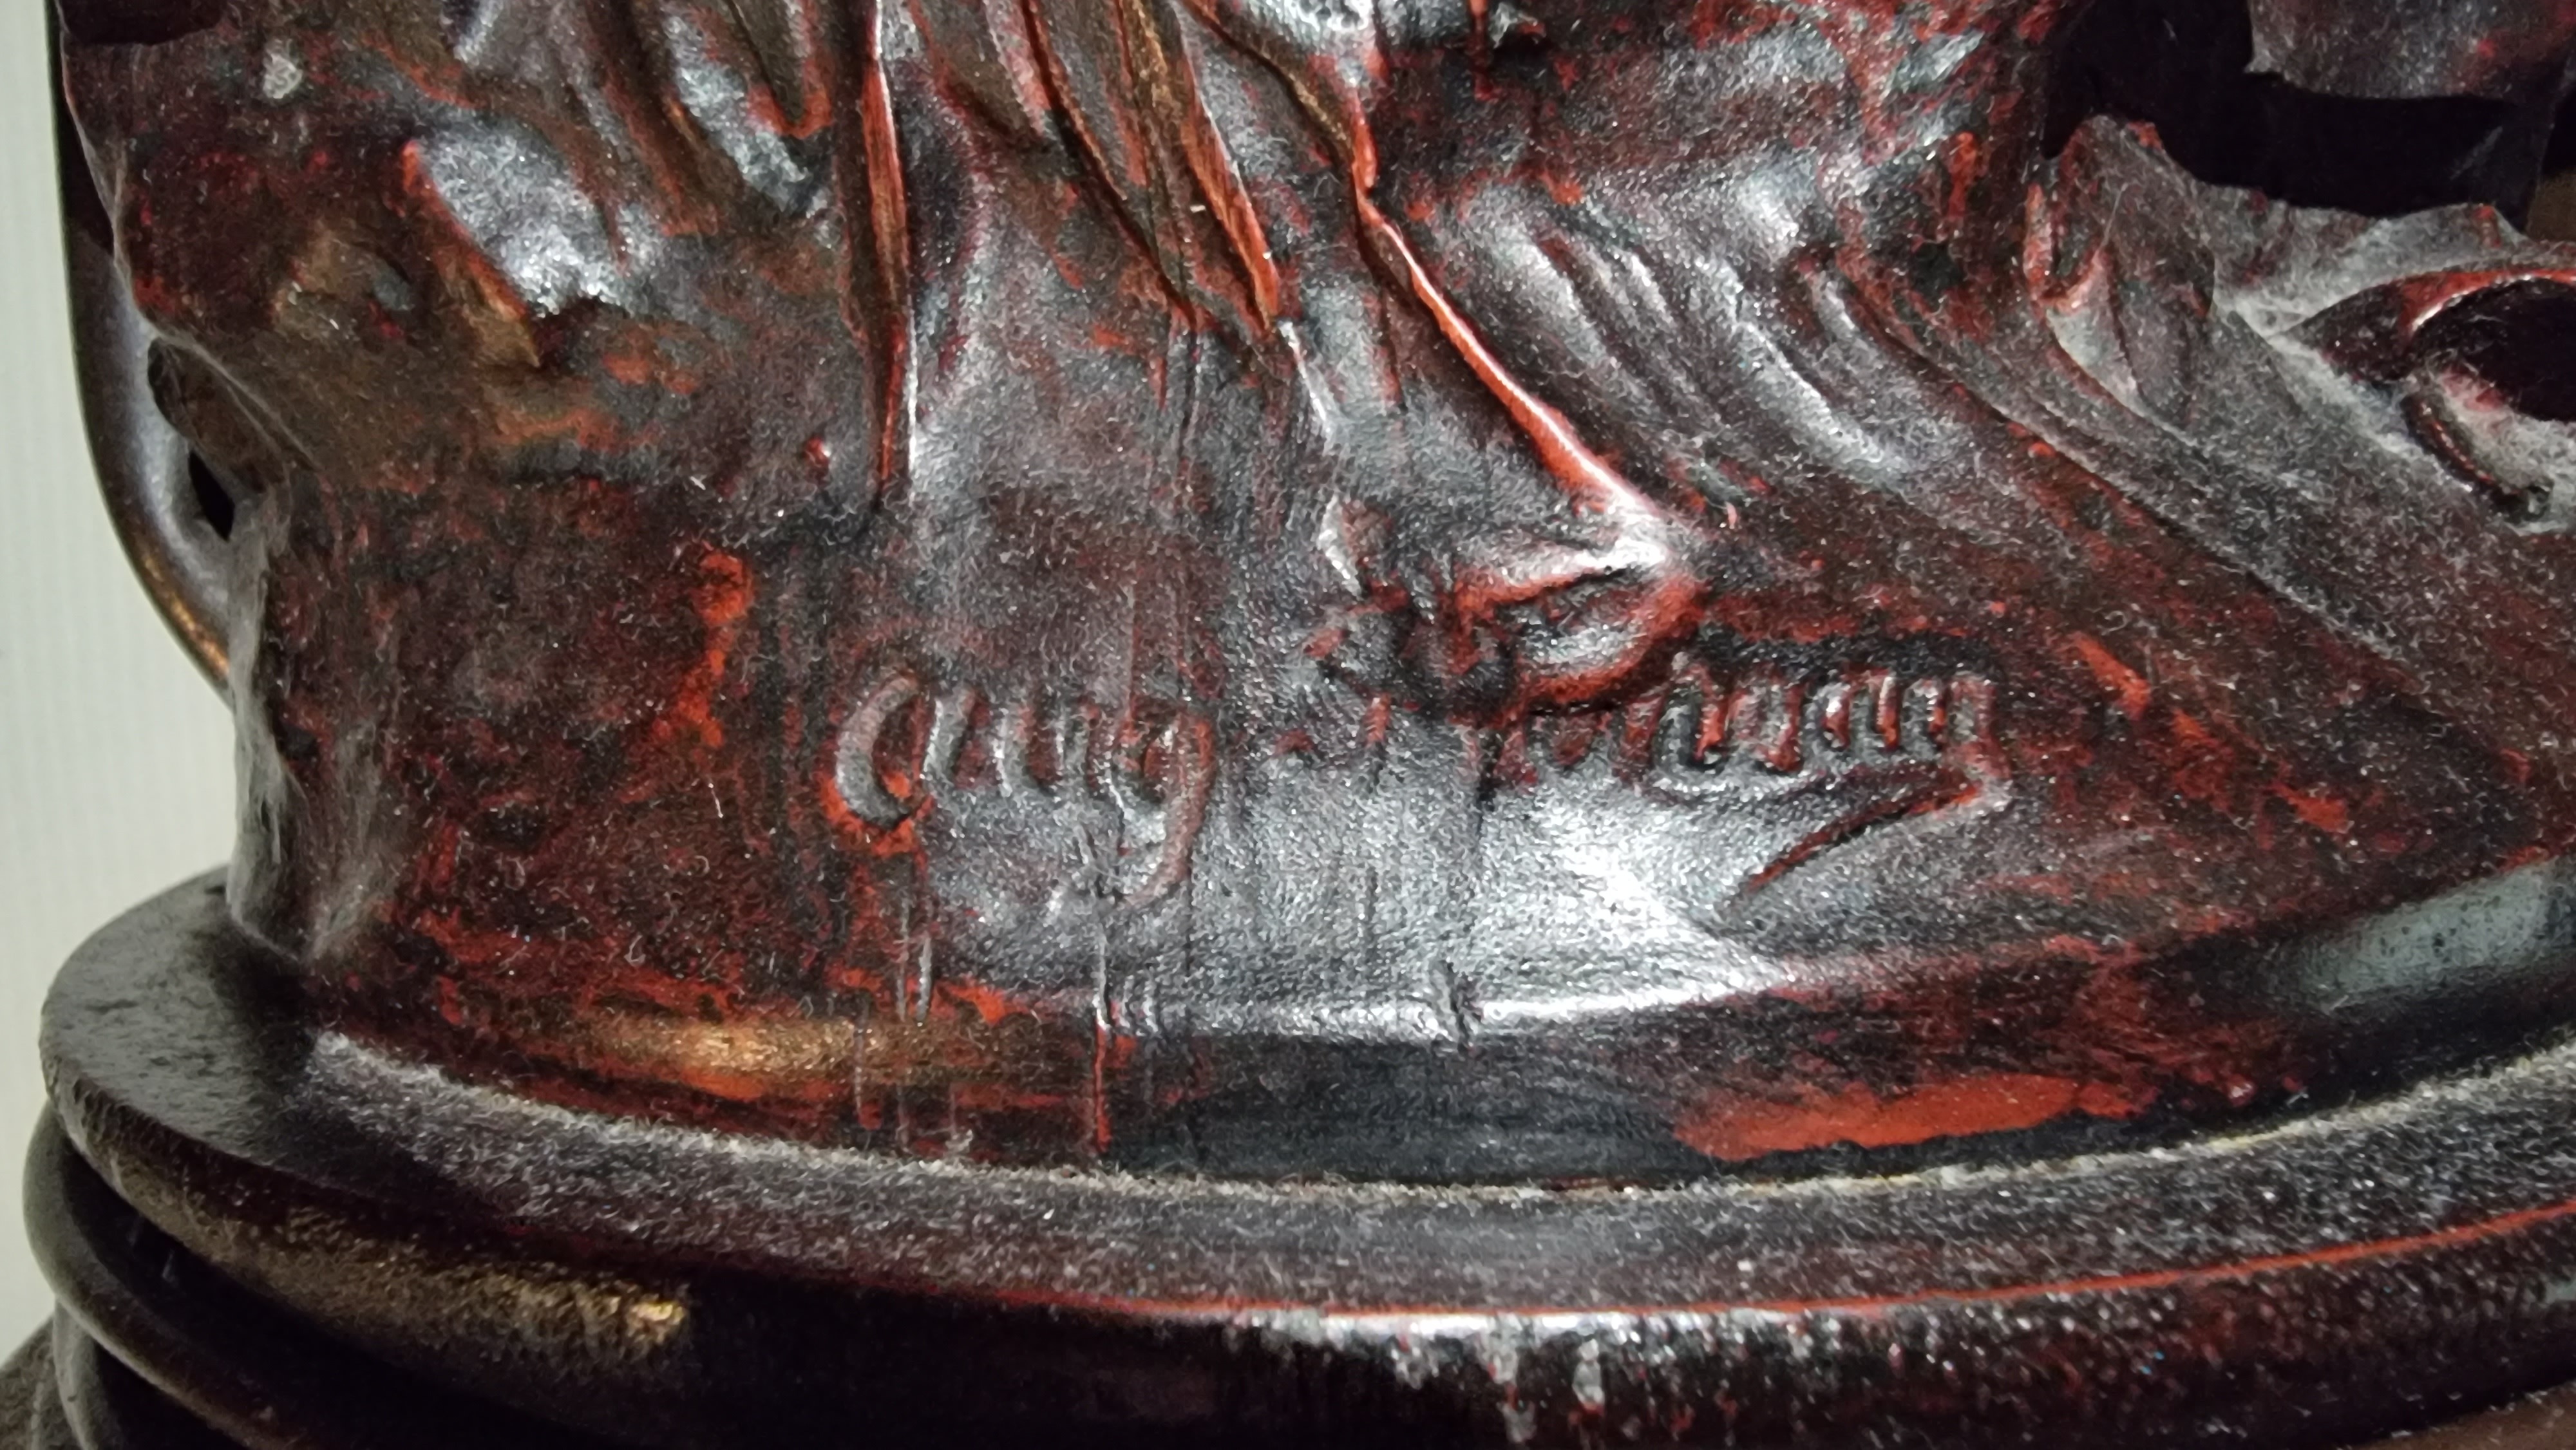
Signature of: auguste moreau